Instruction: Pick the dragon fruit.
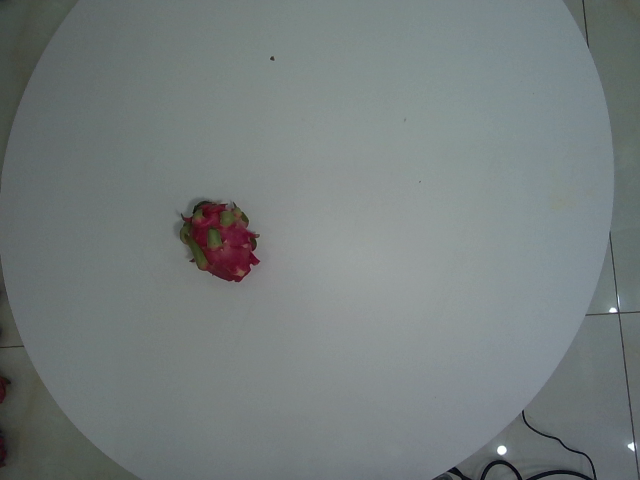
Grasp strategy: vertical